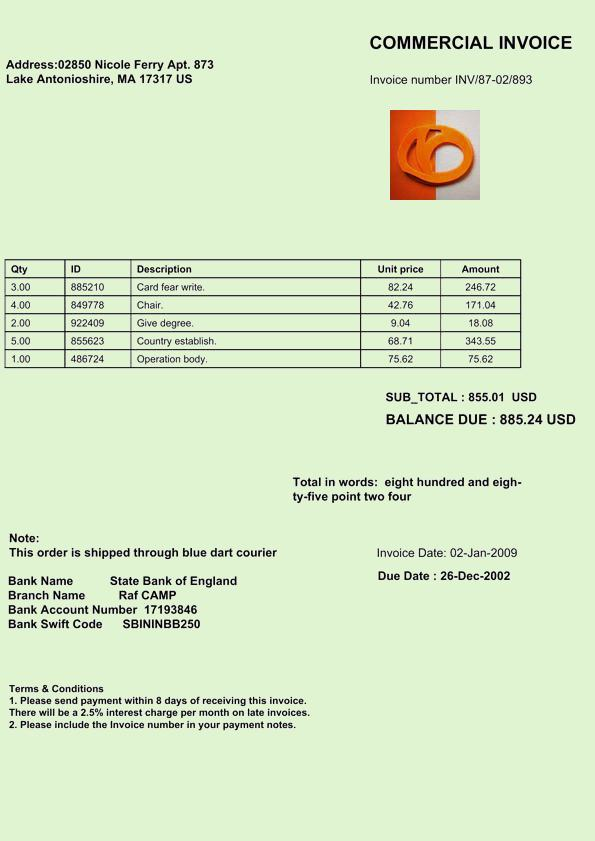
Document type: Invoice